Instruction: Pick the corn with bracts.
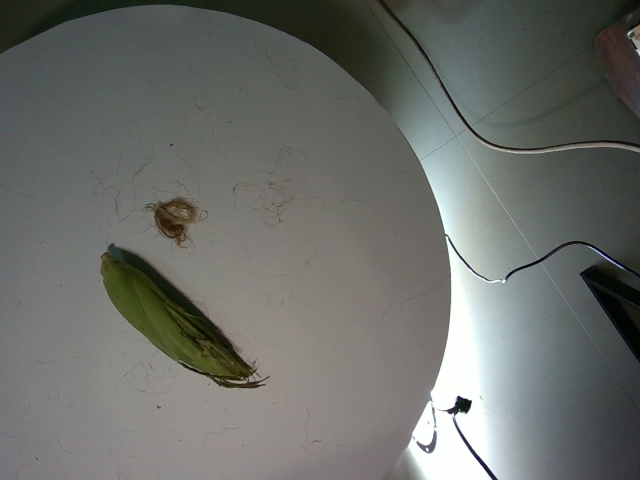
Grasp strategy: vertical